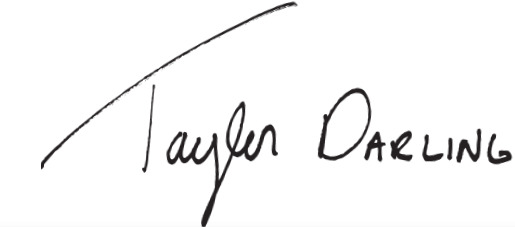
Signature of: taylor raynor